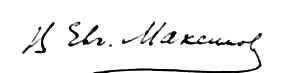
Signature of: v e vladislav evgenʹevich evgenʹev maksimov